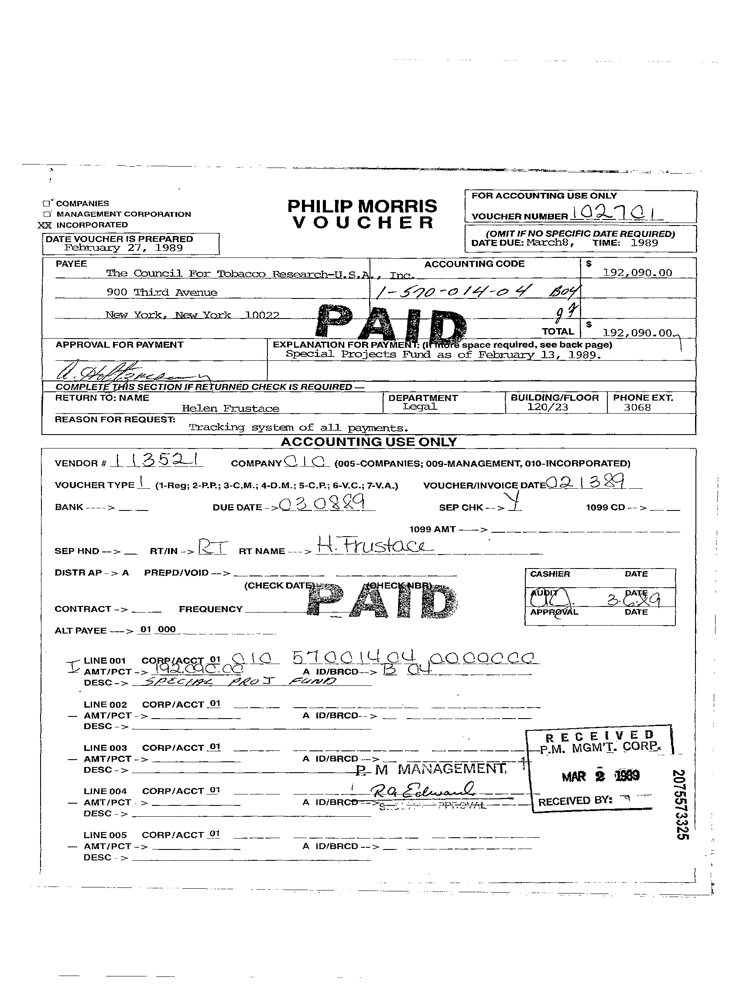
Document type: Invoice